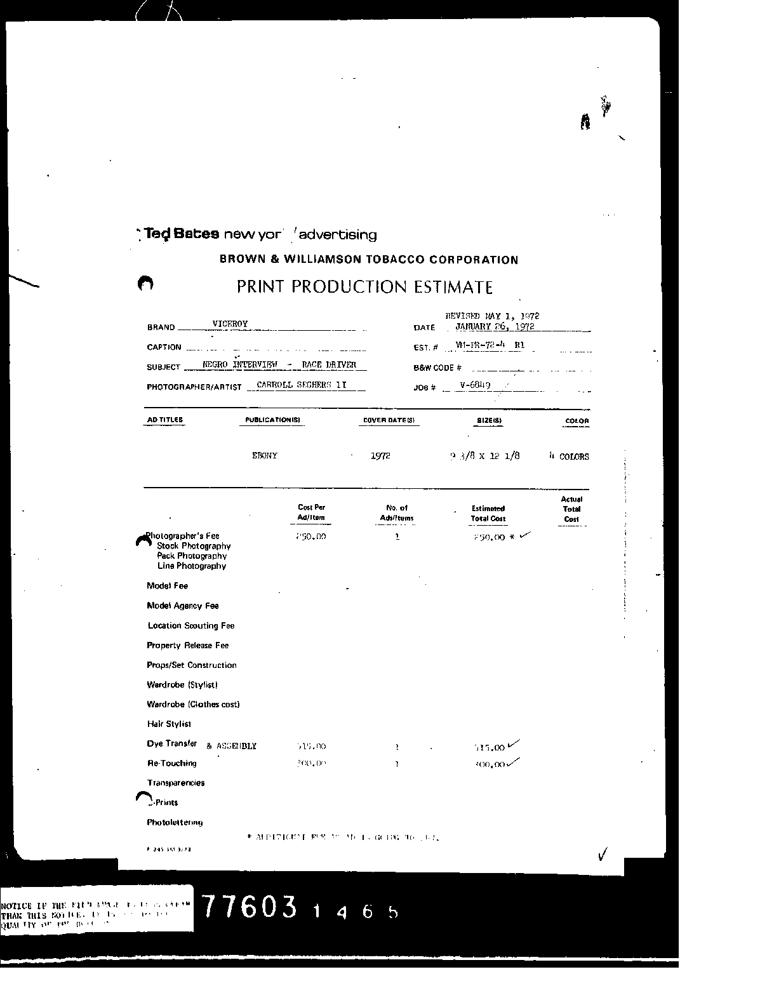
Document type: Invoice